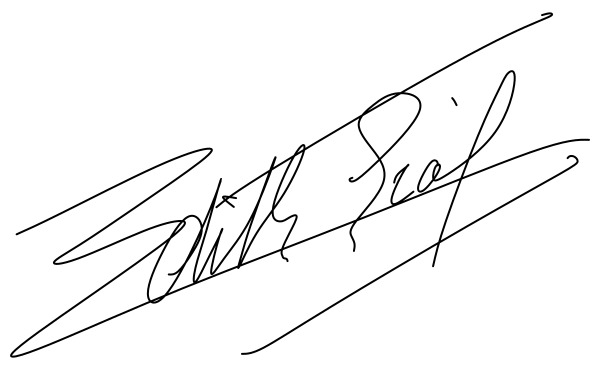
Signature of: édith piaf